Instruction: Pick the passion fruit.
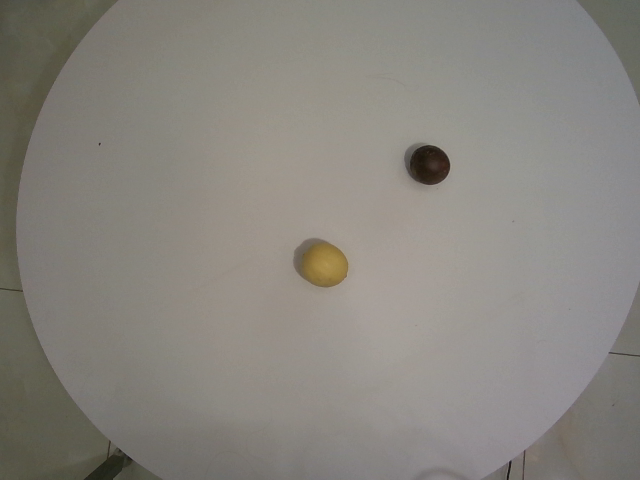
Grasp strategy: vertical